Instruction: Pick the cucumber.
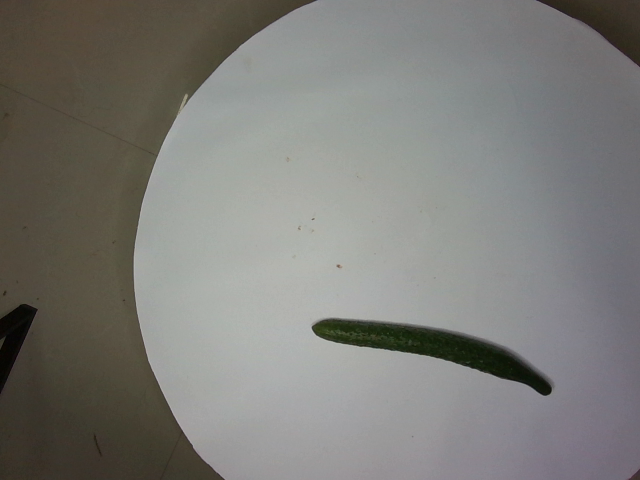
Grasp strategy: vertical